Question: What are the imaging findings?
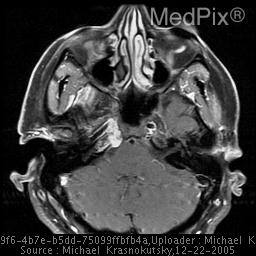
Answer: The imaging shows Homogeneous mass centered in the right petro-clival fissure. Low signal on T1, high on T2, with marked homogeneous enhancement. There is also extension of the tumor through the skull base into the right nasopharynx, anterior to the longus colli muscle and compressing it. The lesion is also producing mass effect in the region of the fossa of Rosenmueller. Axial post contrast T1 with fat sat. Enhancing mass with areas of non enhacement likely representing chondroid matrix..